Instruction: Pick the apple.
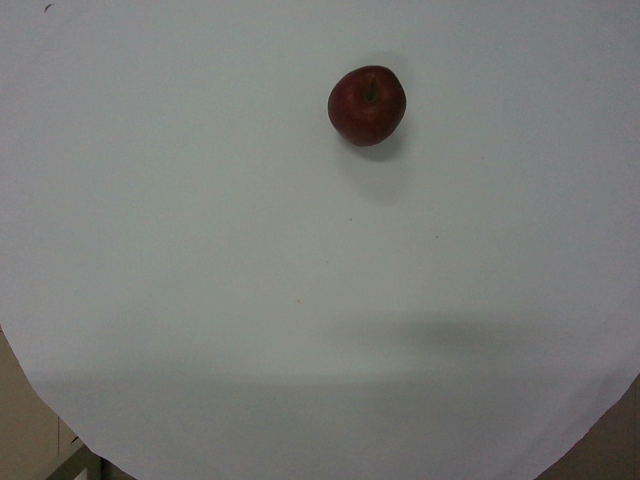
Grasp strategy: vertical